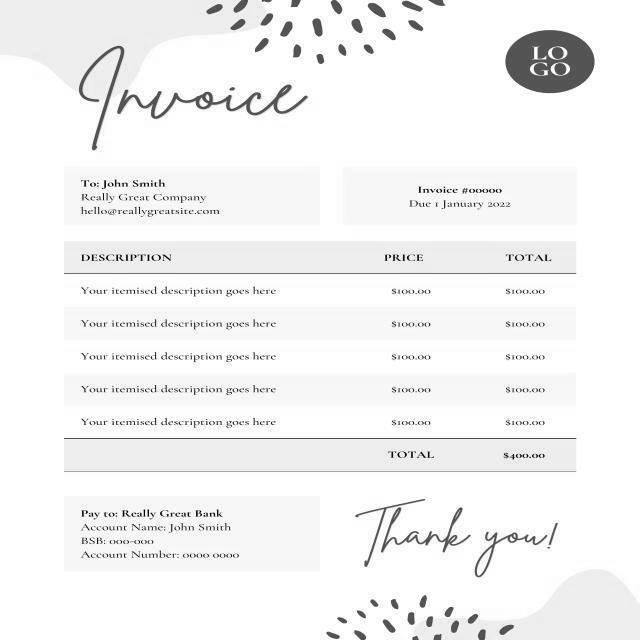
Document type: Invoice